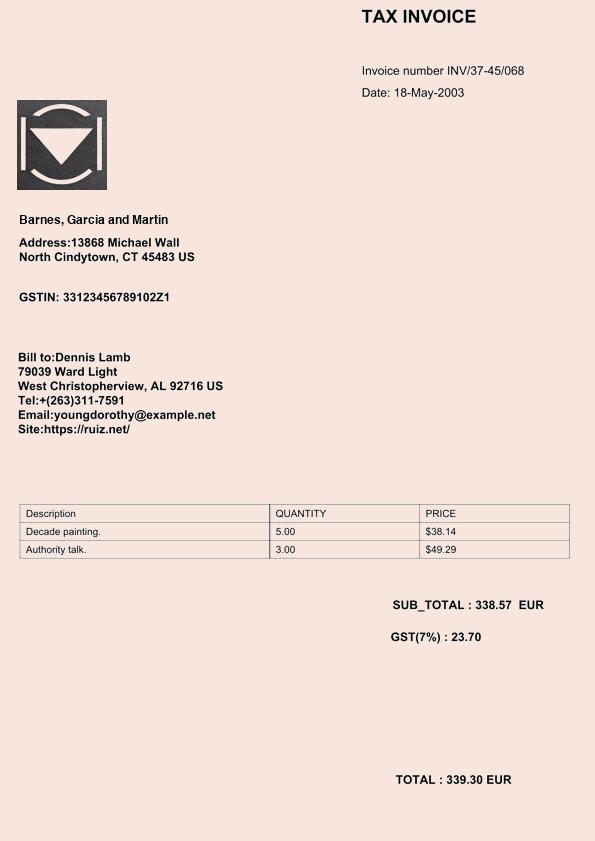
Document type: Invoice